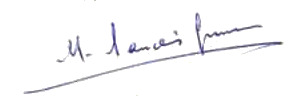
Signature of: manuel sanchis i guarner